Question: What is the main concern?
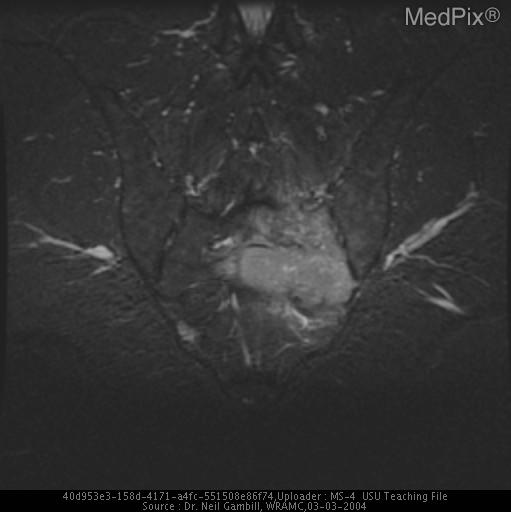
Answer: The findings suggest 1) Plain films- normal SI joints, ill defined lucent area over lower left sacrum, two sacral neural foramina on left widened with erosions of borders
2) CT- mass left side of sacrum, left side of S1 encroaching on left side neural foramen, normal vertebral bodies
3) MRI- infiltrating lesion with high T2 signal intensity within body of sacrum infiltrating into the epidural space. MRI- infiltrating lesion with high T2 signal intensity within body of sacrum infiltrating into the epidural space. The patient might have a history of 45 y/o white male initially presented with five week hx of left buttock burning pain and numbness extending into lower thigh.  Initially treated with NSAIDS and physical therapy, symptoms continued to worsen.  Presented to WRAMC with numbness and tingling extending into left testicle and penis.  Patient denies bowel or bladder incontinence, weight loss, or other constitutional symptoms.  Denies any numbness, pain, or abnormal sensations on right side.
PMHx: HTN, hyperlipidemia
PSHx: remote tonsillectomy/ bilateral herniorrhaphy
MEDS: Ramipril 5 mg PO qd, HCTZ 12.5 mg PO qd, Amitryptyline 25 mg PO qd, Zocor 10 mg PO qd.